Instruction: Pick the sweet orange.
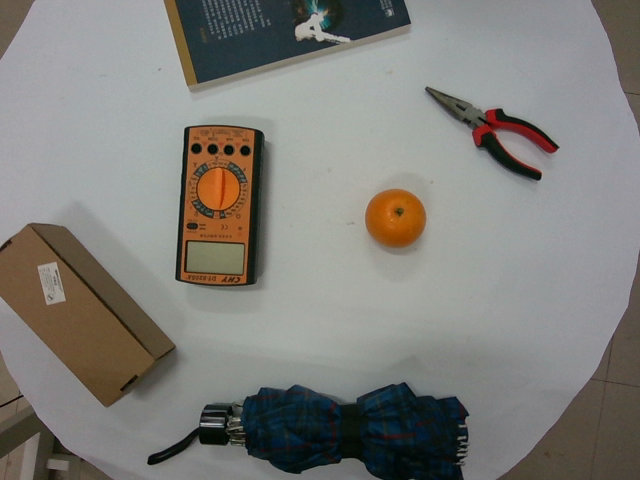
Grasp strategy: vertical